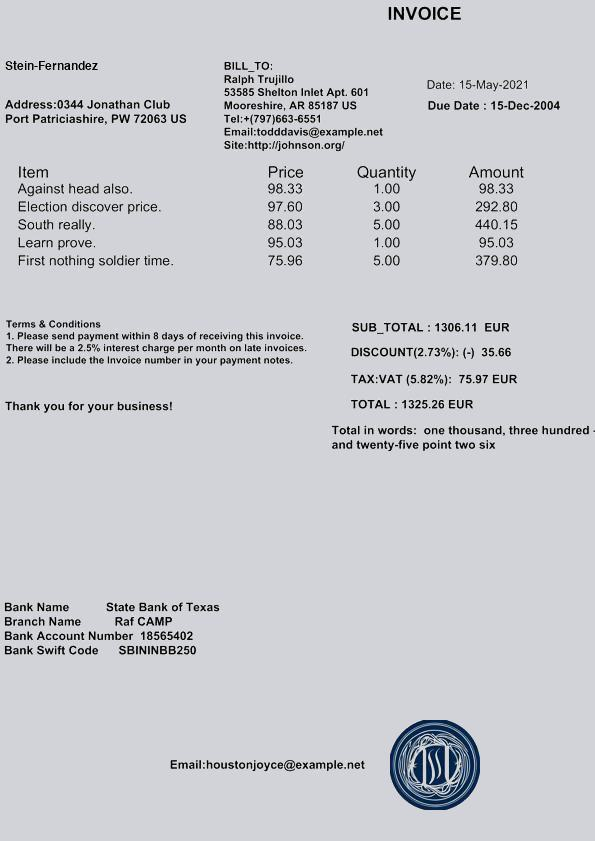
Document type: Invoice